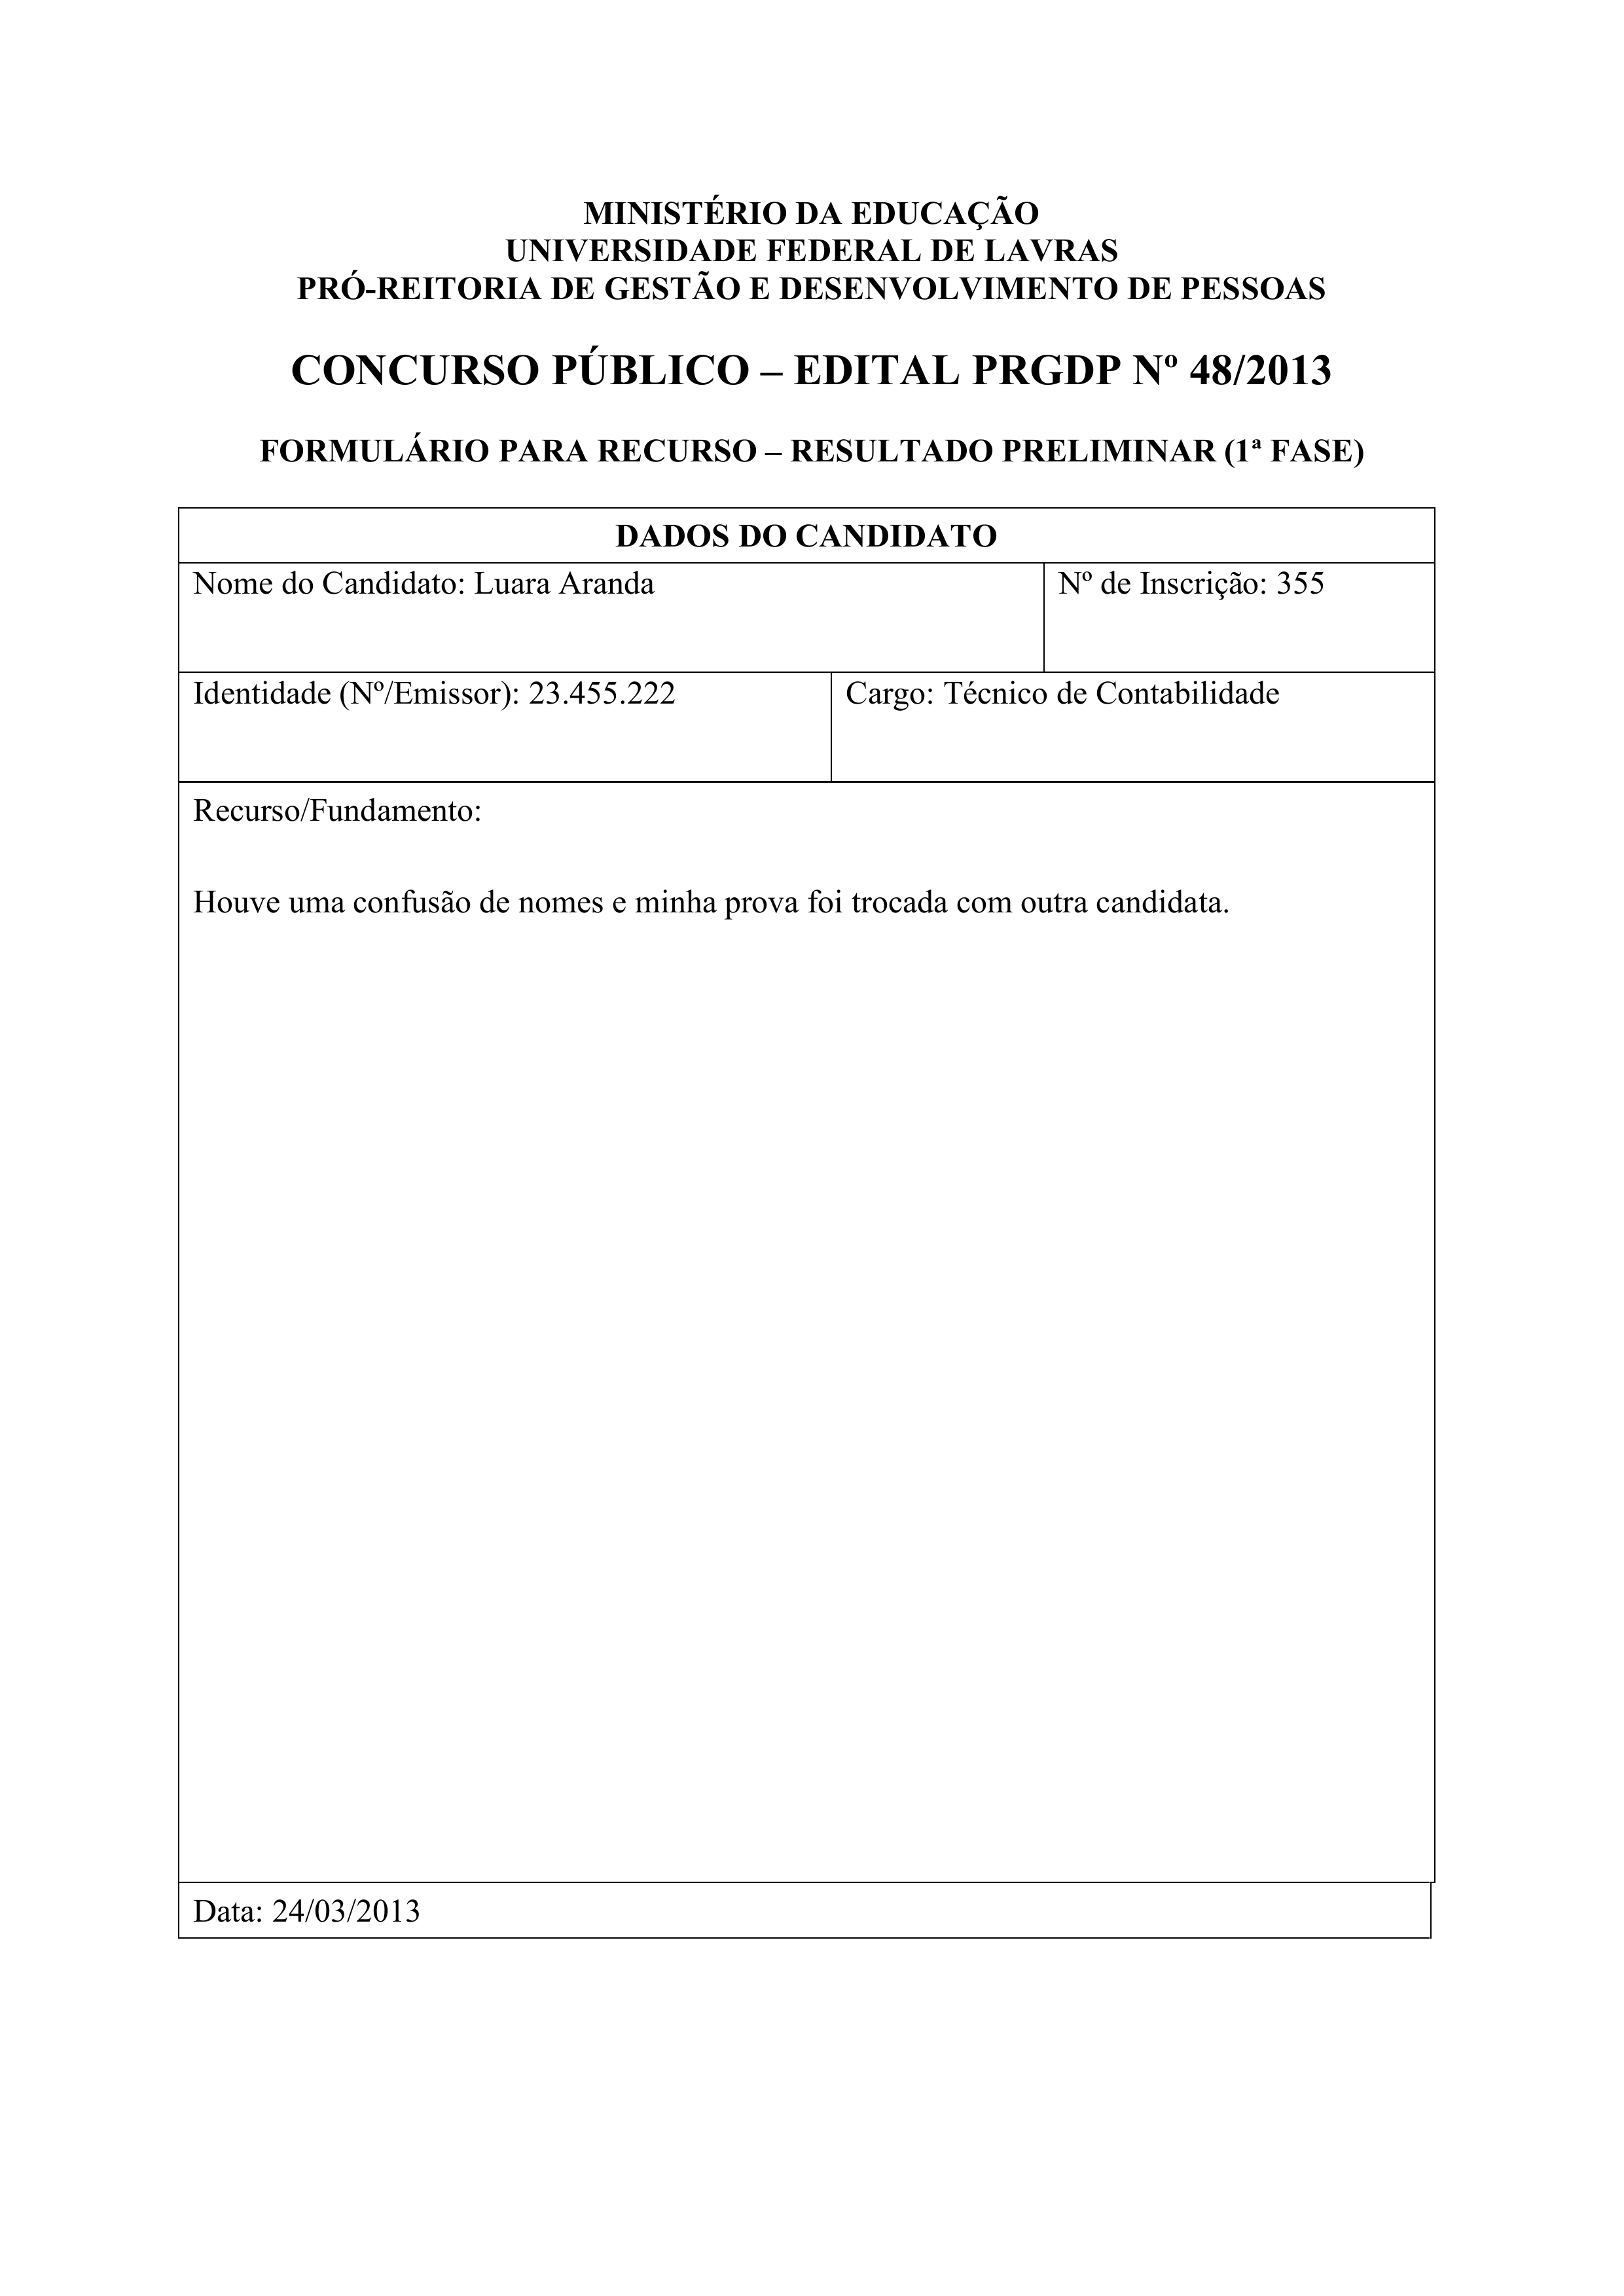
MINISTÉRIO DA EDUCAÇÃO
UNIVERSIDADE FEDERAL DE LAVRAS
PRÓ-REITORIA DE GESTÃO E DESENVOLVIMENTO DE PESSOAS
CONCURSO PÚBLICO - EDITAL PRGDP Nº 48/2013
FORMULÁRIO PARA RECURSO — RESULTADO PRELIMINAR (1º FASE)
DADOS DO CANDIDATO
Nome do Candidato:
Luara Aranda
Nº de Inscrição:
355
Identidade (N°/Emissor):
23.455.222
Cargo:
Técnico de Contabilidade
Recurso/Fundamento:
Houve uma confusão de nomes e minha prova foi trocada com outra candidata.
Data:
24/03/2013